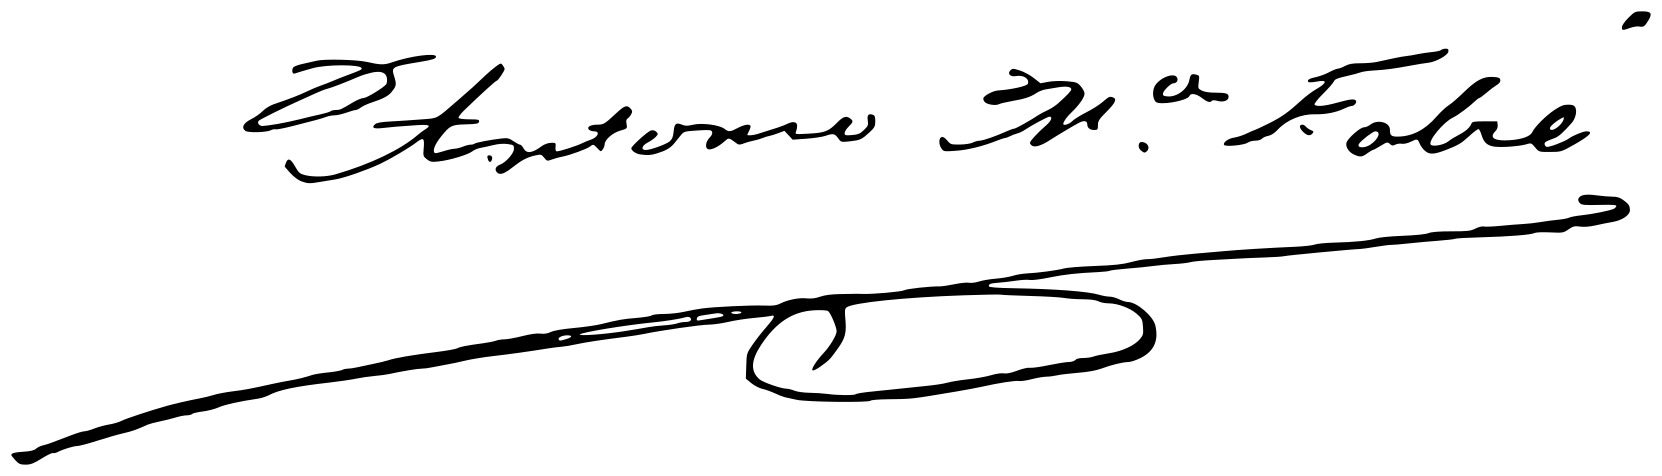
Signature of: antonio maría fabié